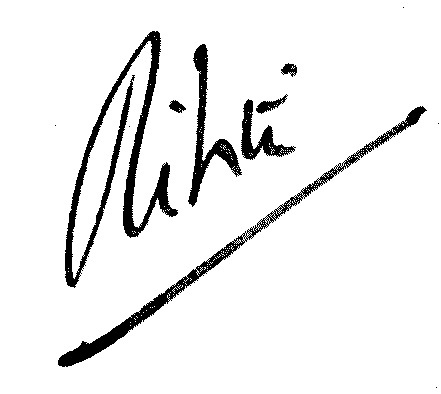
Signature of: marcel julien henri ribière